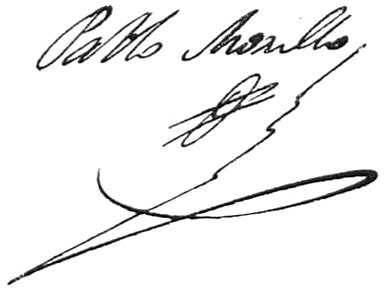
Signature of: pablo morillo